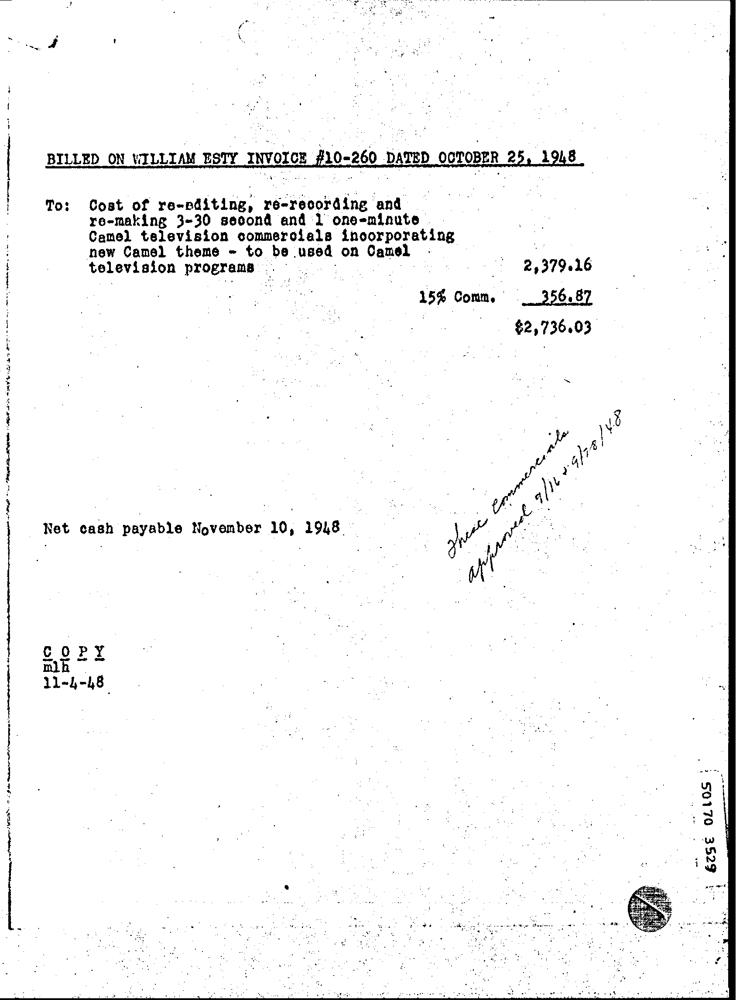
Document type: Invoice